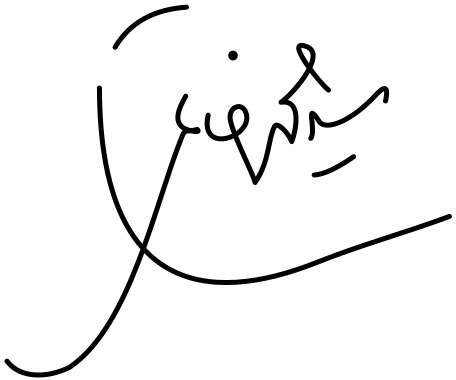
Signature of: mohammad khatami